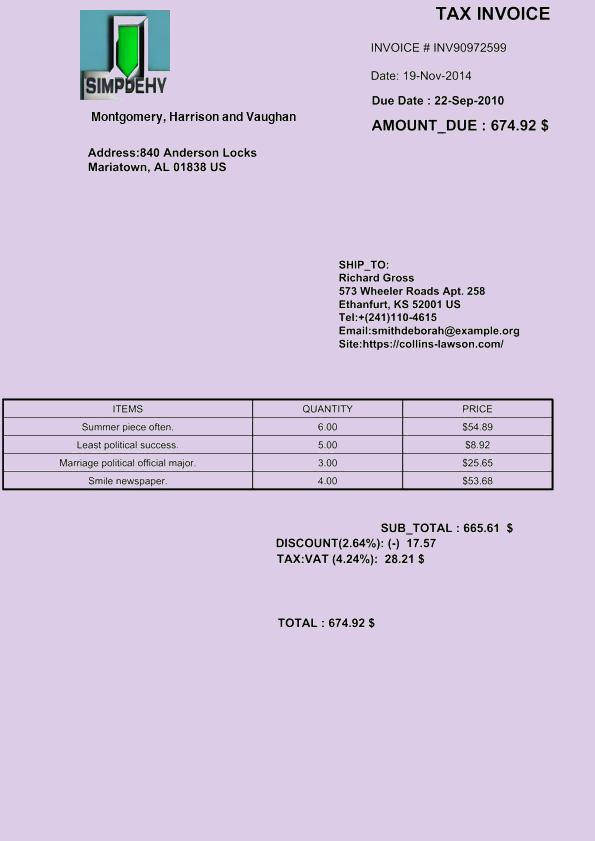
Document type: Invoice